Question: Talk about the condition:
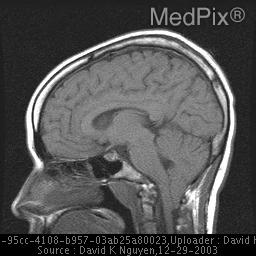
Answer: The disease is discussed as: Chiari I malformations consist of cerebellar tonsillar ectopia.  The cerebellar tonsils typically ascend with age with the normal position in the first 10 years of life allowing upto 6 mm of extension below the foramen magnum and decreasing to 5 mm in the second - third decades and 4 mm between the fourth to eighth.  When ectopic, the cerebellar tonsils may be elongated and take on a pointed appearance inferiorly discribed as "peg-like".  When there is extension of the tonsils greater than 12mm below the foramen magnum, symptoms are generally associated.  While other brain anomalies are not usually associated with Chiari I malformations, a variety of spine and skull base abnormalities may be seen, including Klippel-Feil, C2-3 fusions, Basilar invagination and atlantooccipital assimilation. These associated skull base and spine abnormalites are present in approximately one-quarter of patients with Chiari I malformations. Also associated is the development of syringohydromyelia (or syrinx) which is present in approximately 30% of asymptomatic and 60-90% of symptomatic patients.  While the syrinx usually occurs in the cerical spinal cord but can involve the entire length of the spinal cord or rarely occur as an isolated finding in the thoracic cord.  The syrinx represents either a dilation of the central canal of the spinal cord (hydromyelia) or extension of the fluid through the ependyma of the central canal into the adjacent cord parenchyma (syringomyelia).  The two are combined into a single term for MR purposes as they can not be distinguished from each other on imaging studies.  The formation of the syrinx is theorize to occur as a result of altered fluid flow from the central canal at the obex secondary to compression of the brainstem in the foramen magnum region by the ectopic cerebellar tonsils.  Symptoms that may be associated to the syrinx include upper extremity weakness/ sensory deficits which can lead to the formation of Charcot changes in the glenohumeral joints.